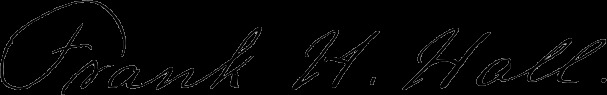
Signature of: frank haven hall